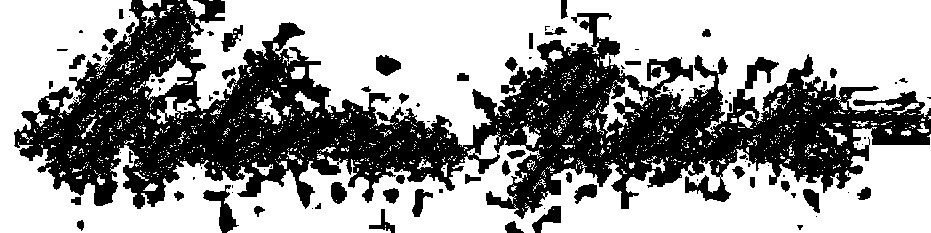
Signature of: coleman yellott